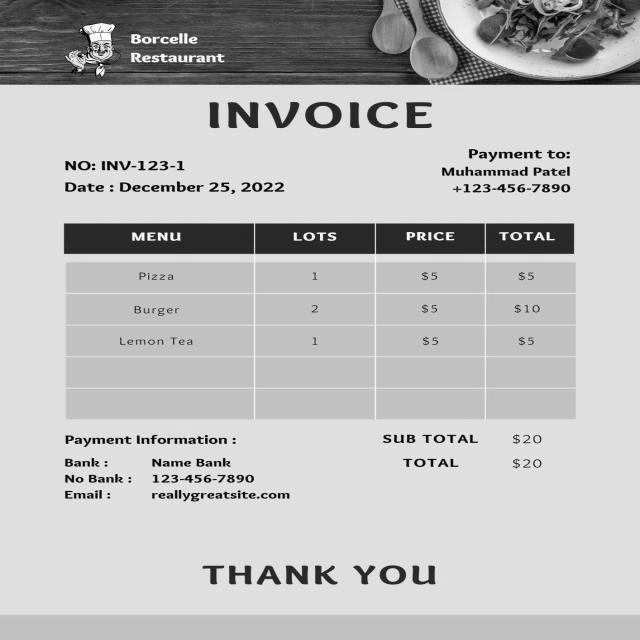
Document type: Invoice